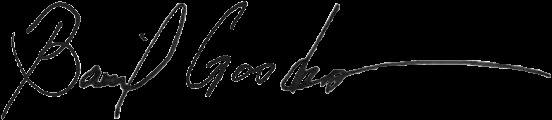
Signature of: basil gooden